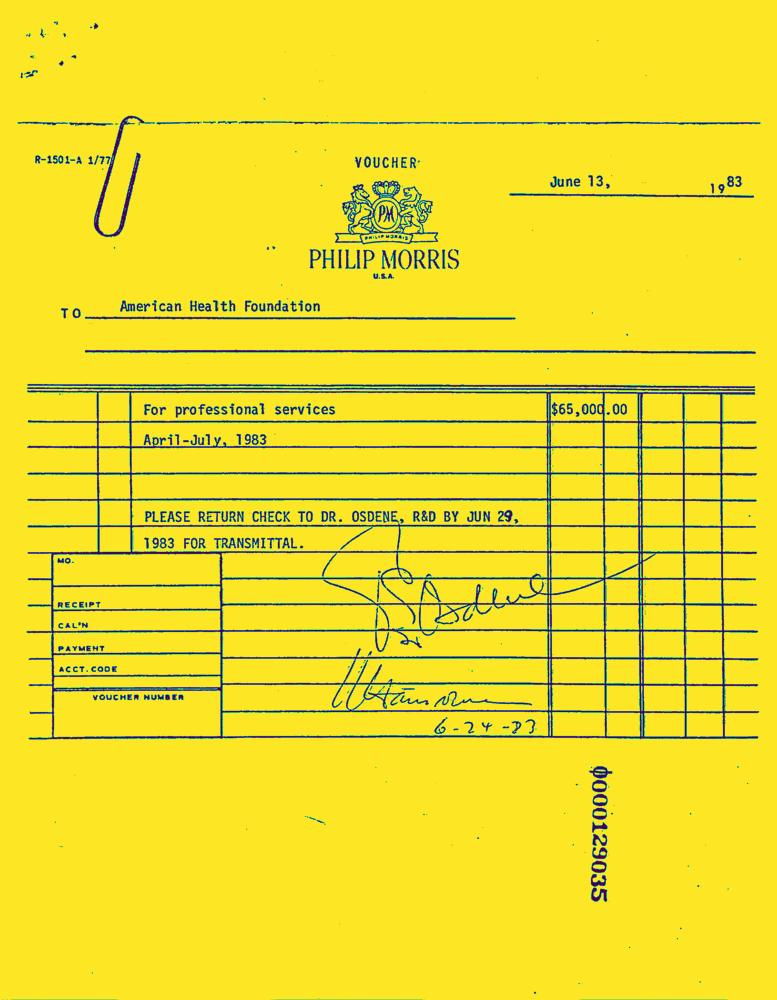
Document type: Invoice-Doc